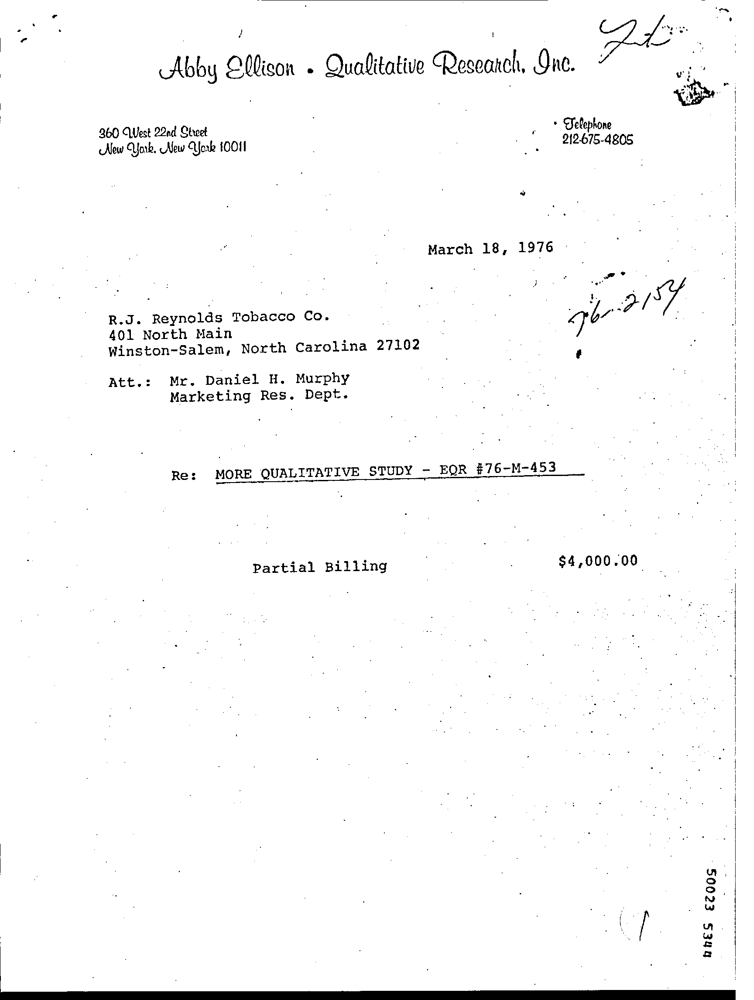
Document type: Invoice